Question: Explain the disease:
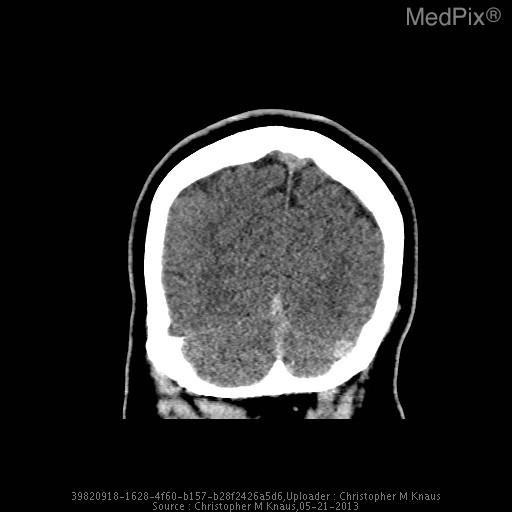
Answer: The disease is discussed as: Venous sinus thrombosis is caused by thrombus formation in the dural venous sinuses or cerebral veins.  It is an uncommon disorder (2-7 per million) which can have serious complications.  Causal factors include local (regional infection, trauma, neoplasm) and systemic (dehydration, hypercoagulable states, pregnancy, oral contraceptives).  Clinical presentation includes headache, neurologic deficits or seizures.  The superior sagittal sinus is most commonly affected, followed by the transverse and sigmoid sinuses.  Complications include venous infarcts, intracerebral hemorrhage and intracranial hypertension.

On noncontrast CT, the thombosed sinus is usually hyperdense.  This is nonspecific as dehydrated patients, adjacent subdural or subarachnoid hemorrhage or elevated hematocrit can cause increased sinus attenuation.  On contrast enhanced CT, the empty delta sign is a central defect from thrombus surrounded by contrast enhanced blood.  On MRI, absence of a flow void or abnormal signal within the sinus is seen.

MR venography with two-dimensional time-of-flight is used due to high sensitivity for slow flow compared to 3D TOF.  Contrast enhanced MRV improves visualization of small vessels.  CT venography is a rapid and accurate method for evaluating the venous sinuses.  Disadvantages include ionizing radiation exposure and need for iodinated contrast material.